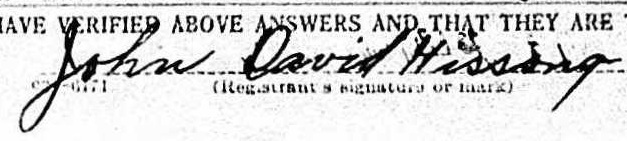
Signature of: john david hissong